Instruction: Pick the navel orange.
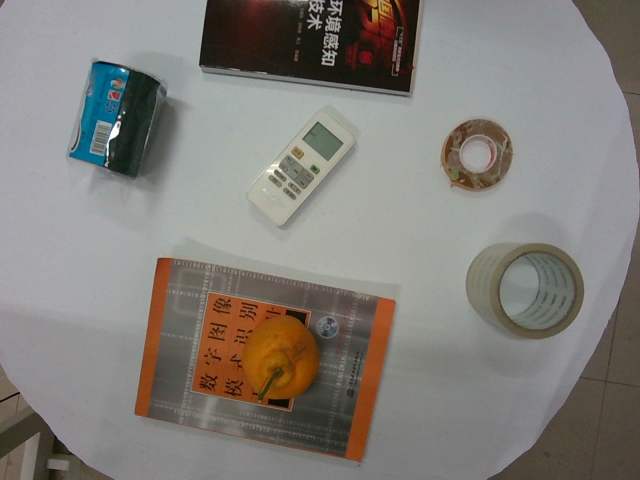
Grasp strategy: vertical